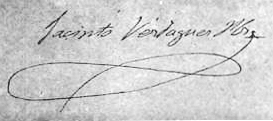
Signature of: jacint verdaguer